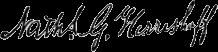
Signature of: nathanael greene herreshoff